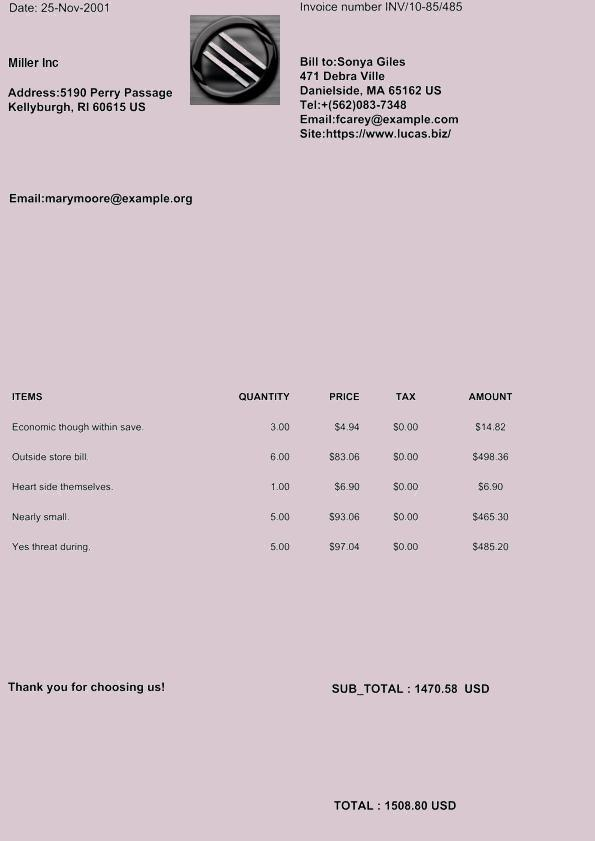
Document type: Invoice